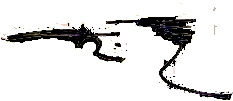
Signature of: kenan evren